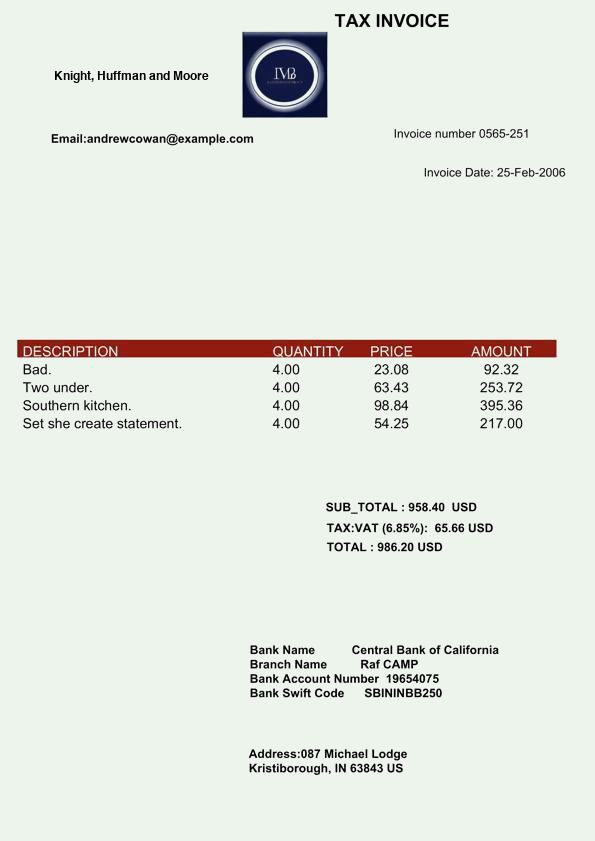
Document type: Invoice